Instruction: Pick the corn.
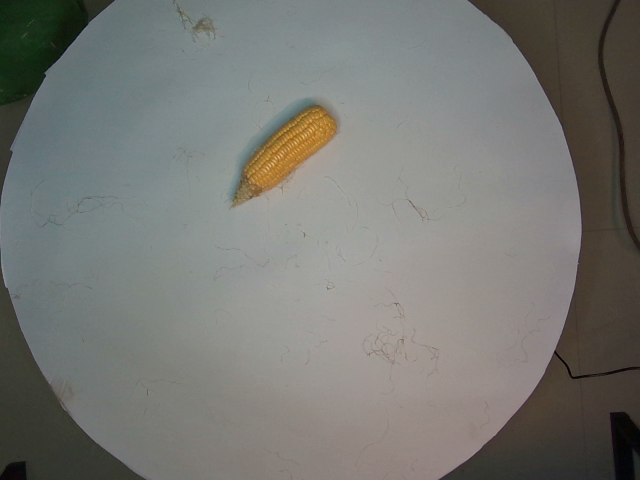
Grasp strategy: vertical